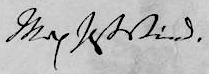
Signature of: prince maximilian of wied neuwied